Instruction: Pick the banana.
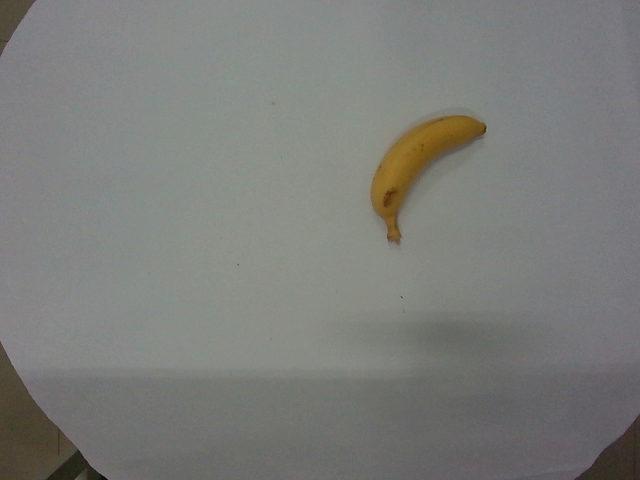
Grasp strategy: vertical